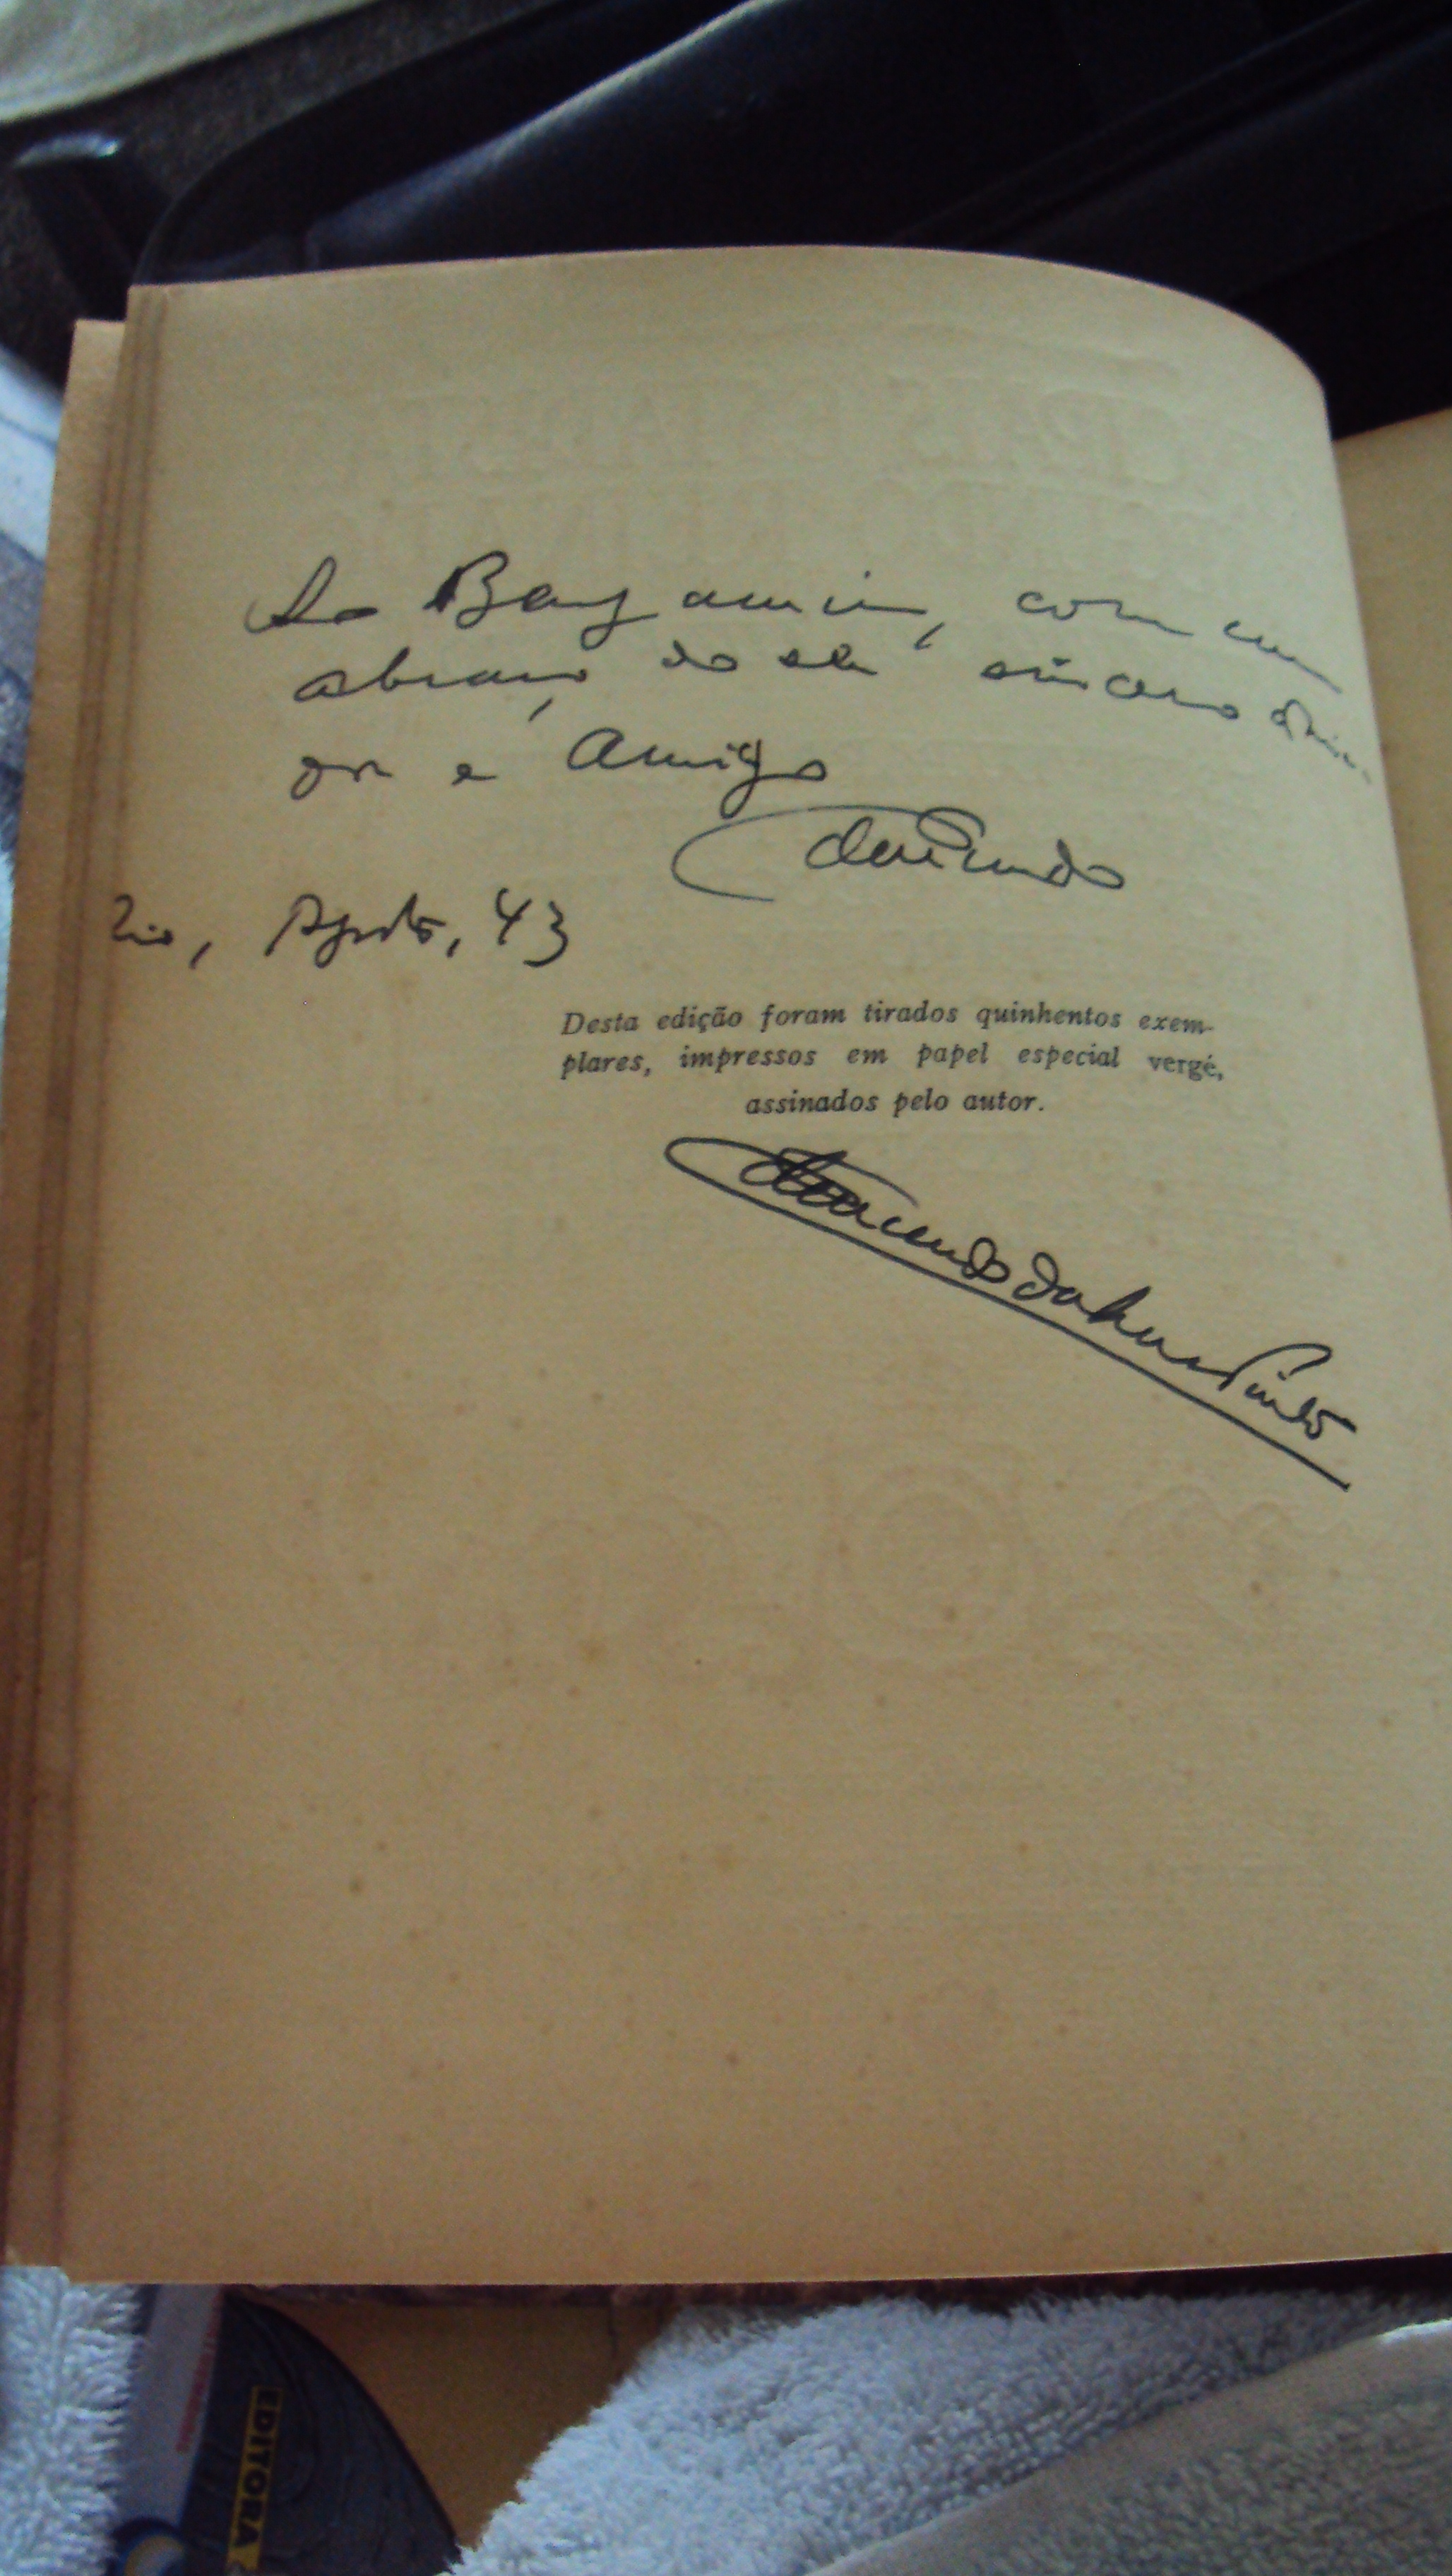
Signature of: edmundo da luz pinto